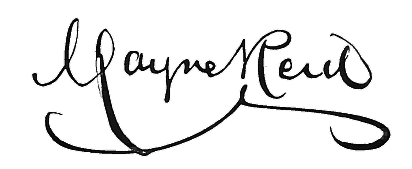
Signature of: thomas mayne reid